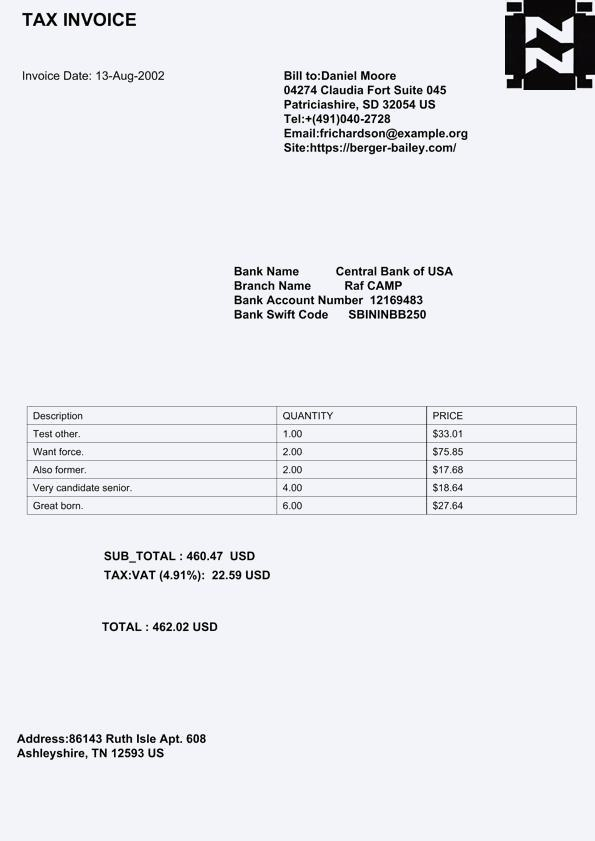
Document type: Invoice